Question: What is the total amount of taxes owed as per the document?
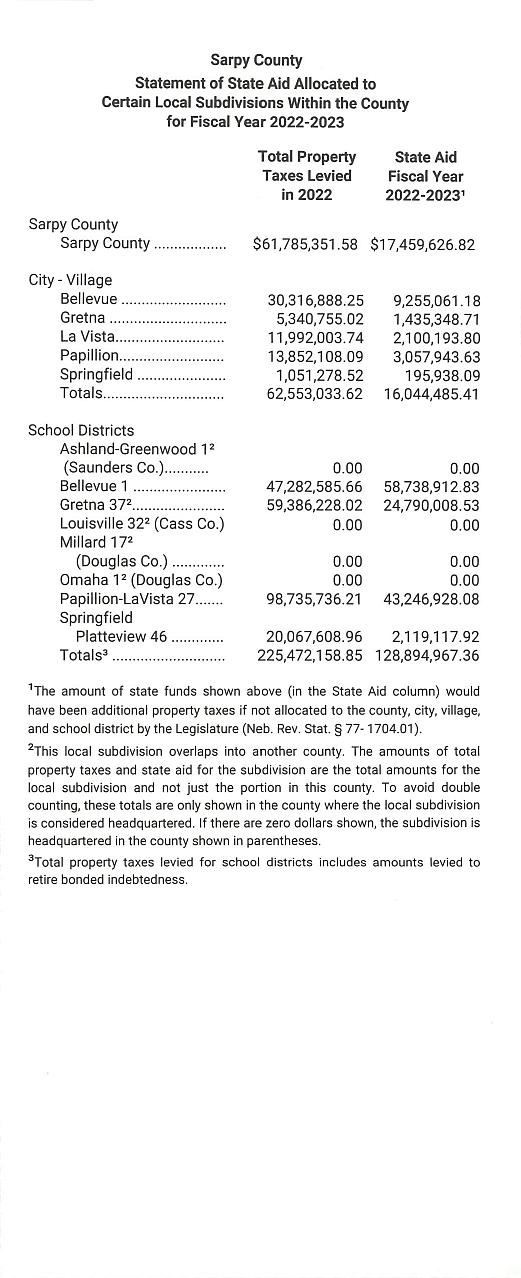
Answer: "$61,785,351.58 "